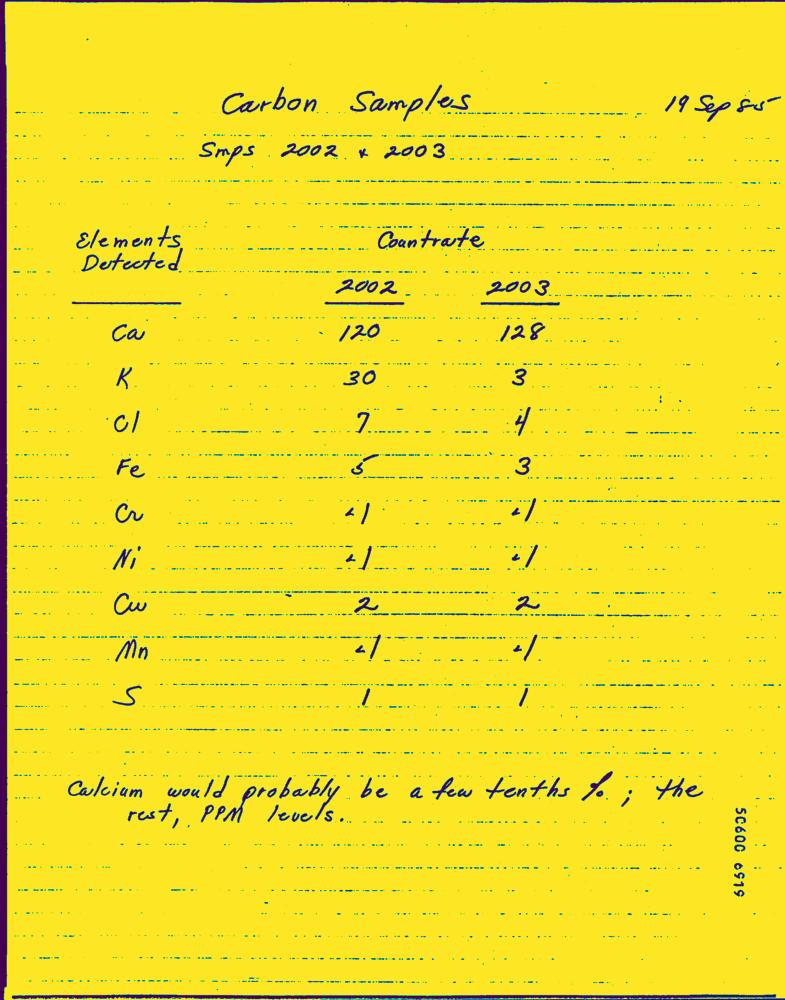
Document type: Hand-Written